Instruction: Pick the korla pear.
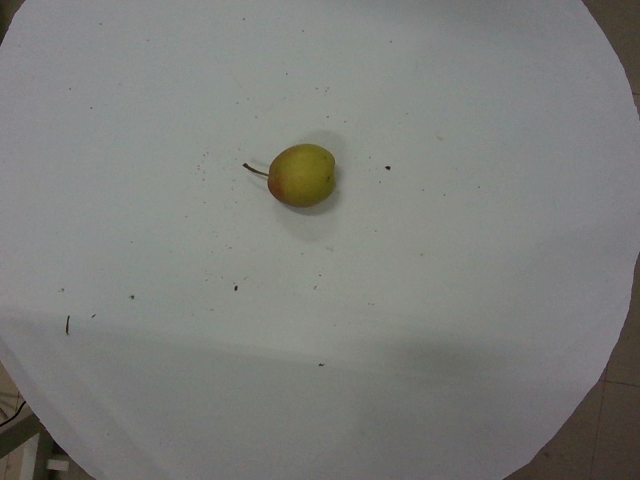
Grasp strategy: vertical